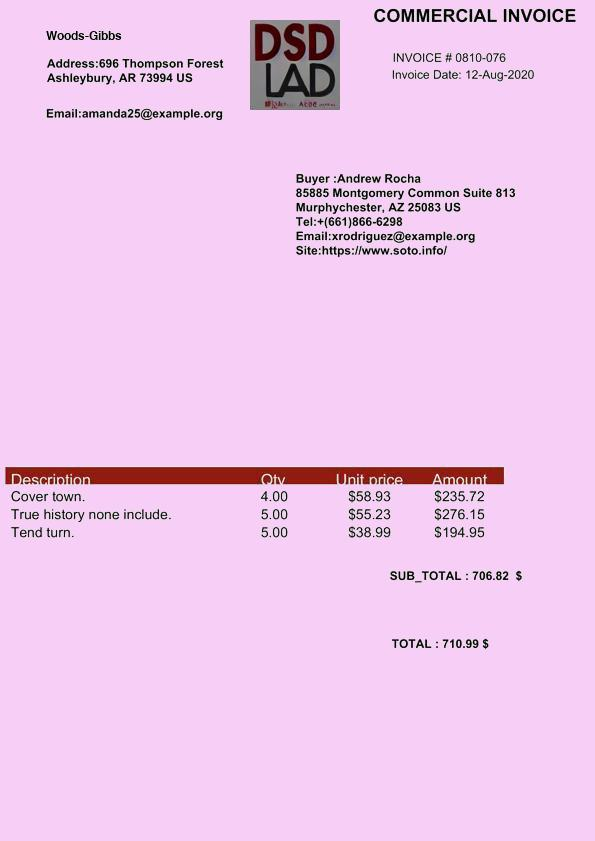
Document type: Invoice